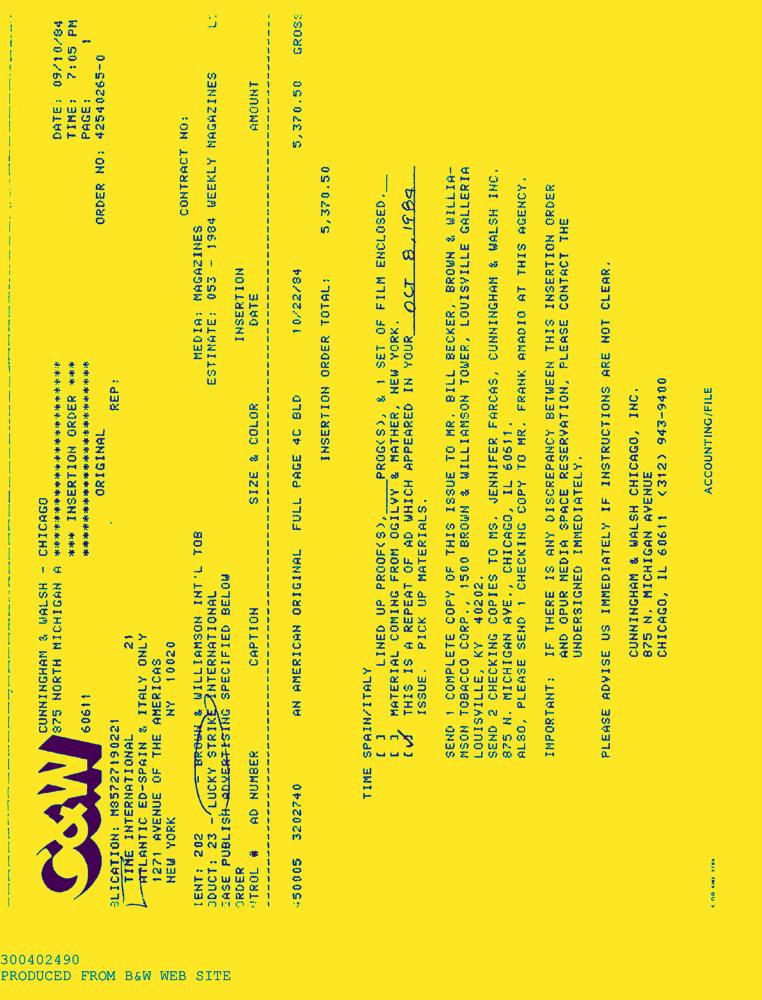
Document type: AD